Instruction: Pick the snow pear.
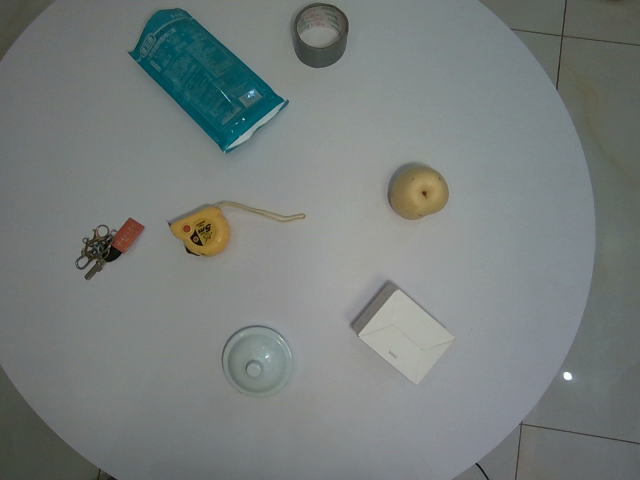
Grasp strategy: vertical